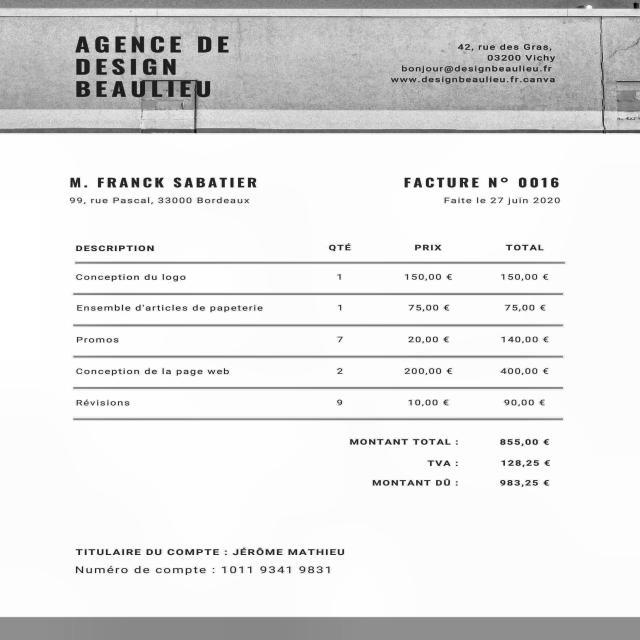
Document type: Invoice